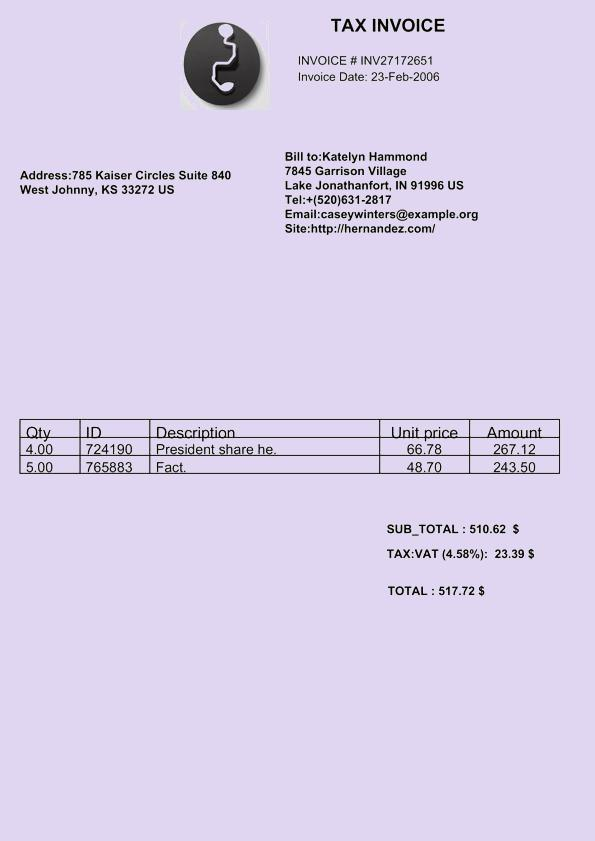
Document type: Invoice